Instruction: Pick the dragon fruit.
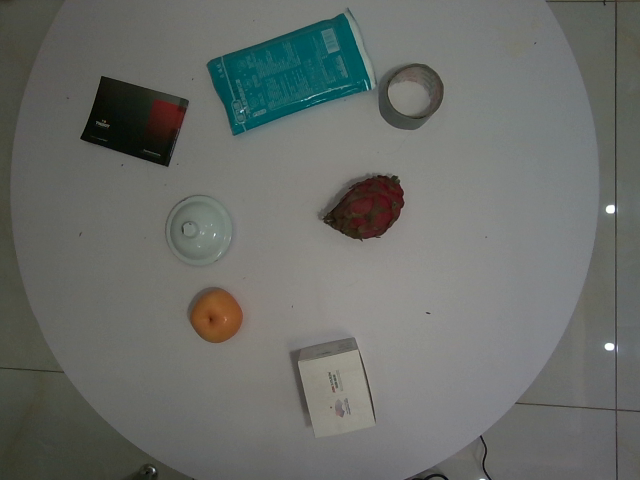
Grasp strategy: vertical